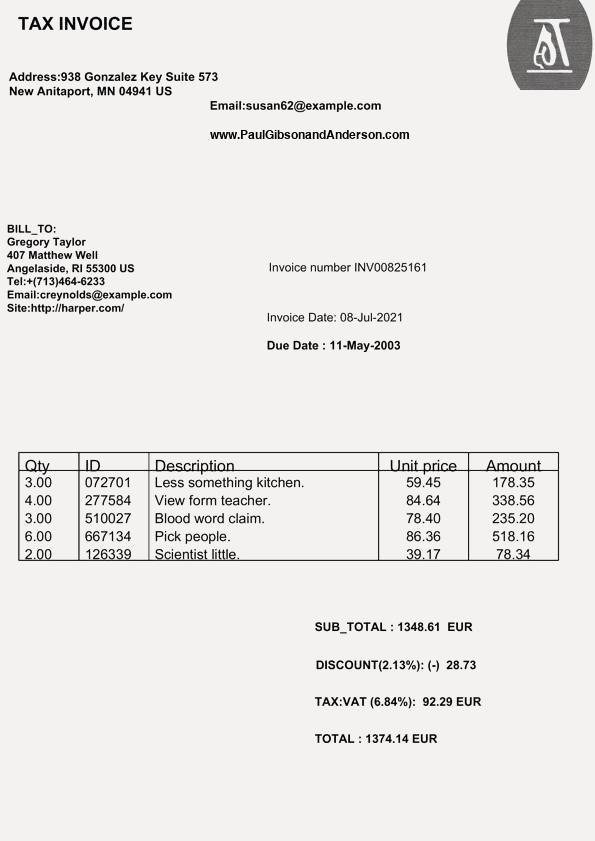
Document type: Invoice